Question: What might the diagnosis be?
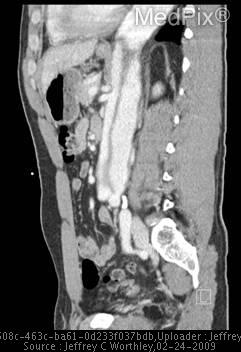
Answer: The possible diagnosis includes Traumatic aortic dissection
Aortic aneurysm
Non Traumatic aortic dissection
Mediastinal tumors.